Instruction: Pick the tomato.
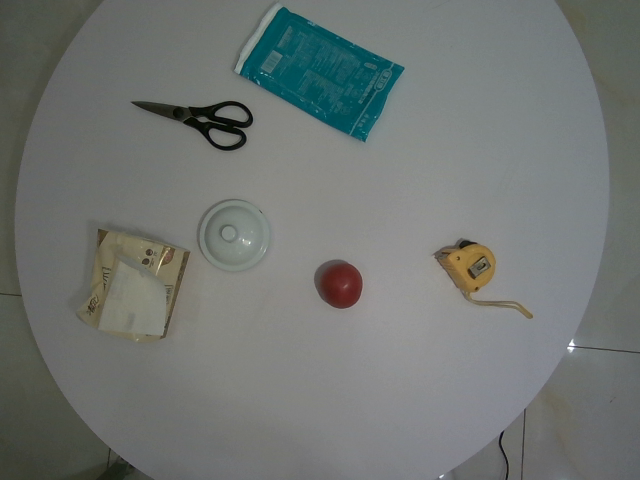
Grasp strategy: vertical